Question: What is the name of the tenant mentioned in the document?
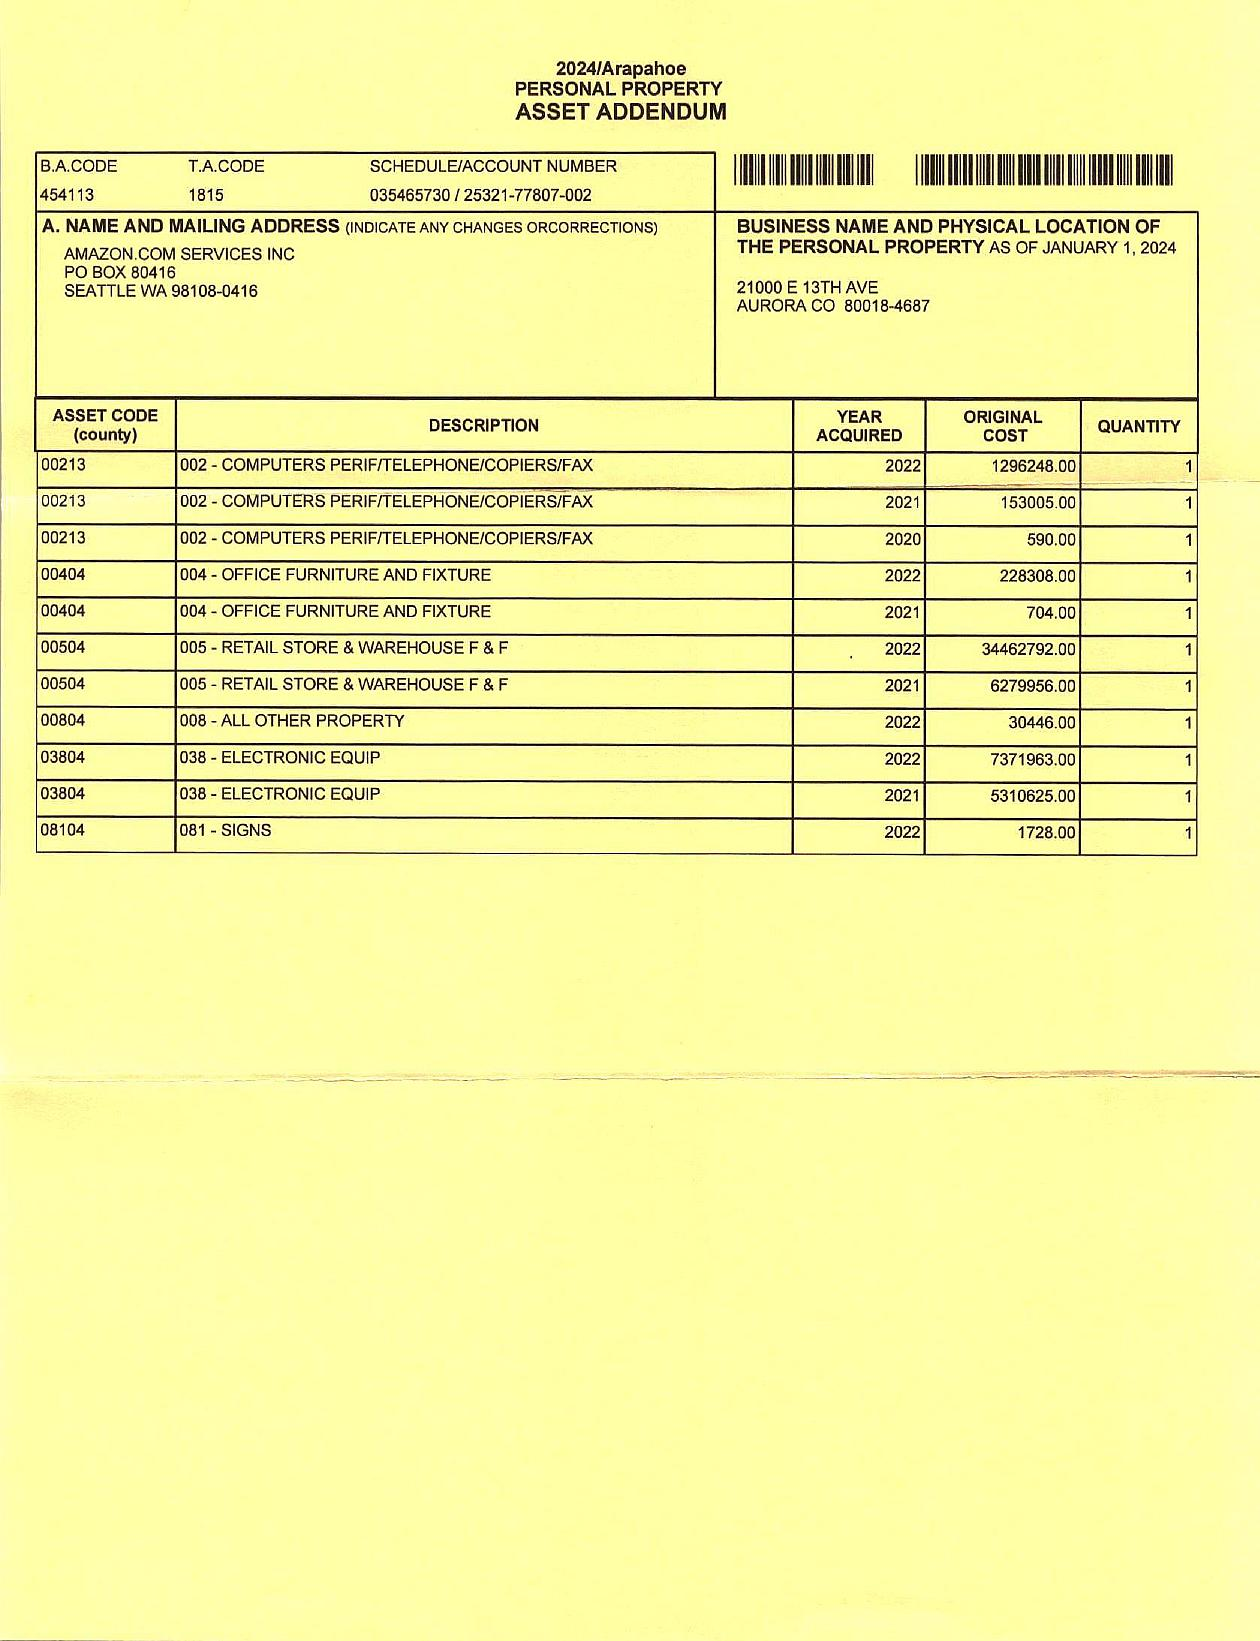
Answer: "AMAZON.COM SERVICES INC PO BOX 80416 SEATTLE WA 98108-0416"